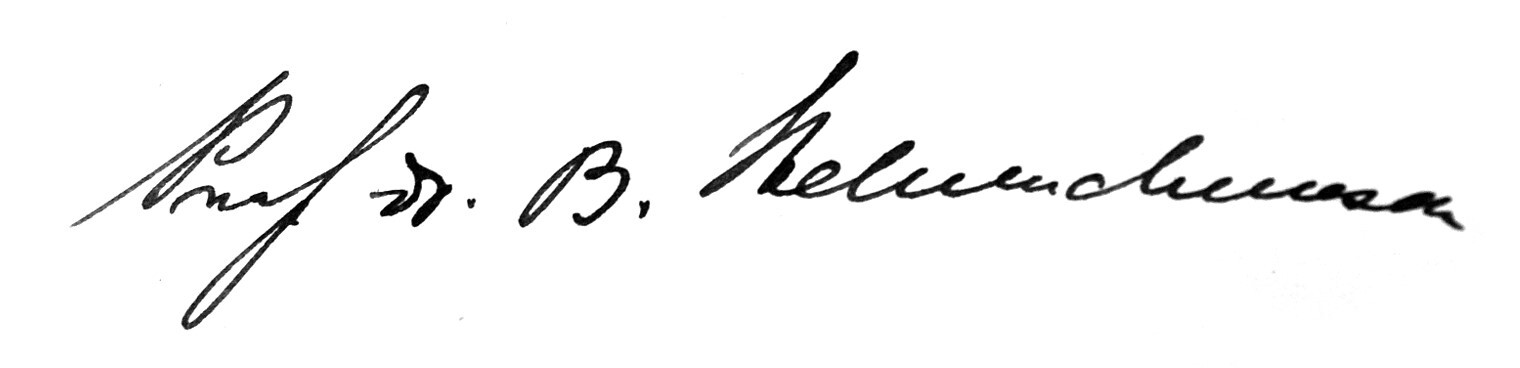
Signature of: bożena stelmachowska